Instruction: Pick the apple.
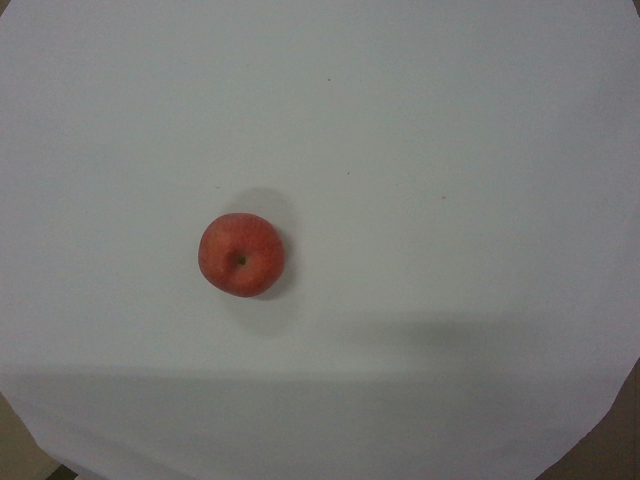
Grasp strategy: vertical